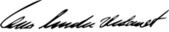
Signature of: óscar sambrano urdaneta